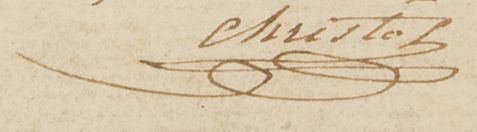
Signature of: hugues françois dubuisson de christot